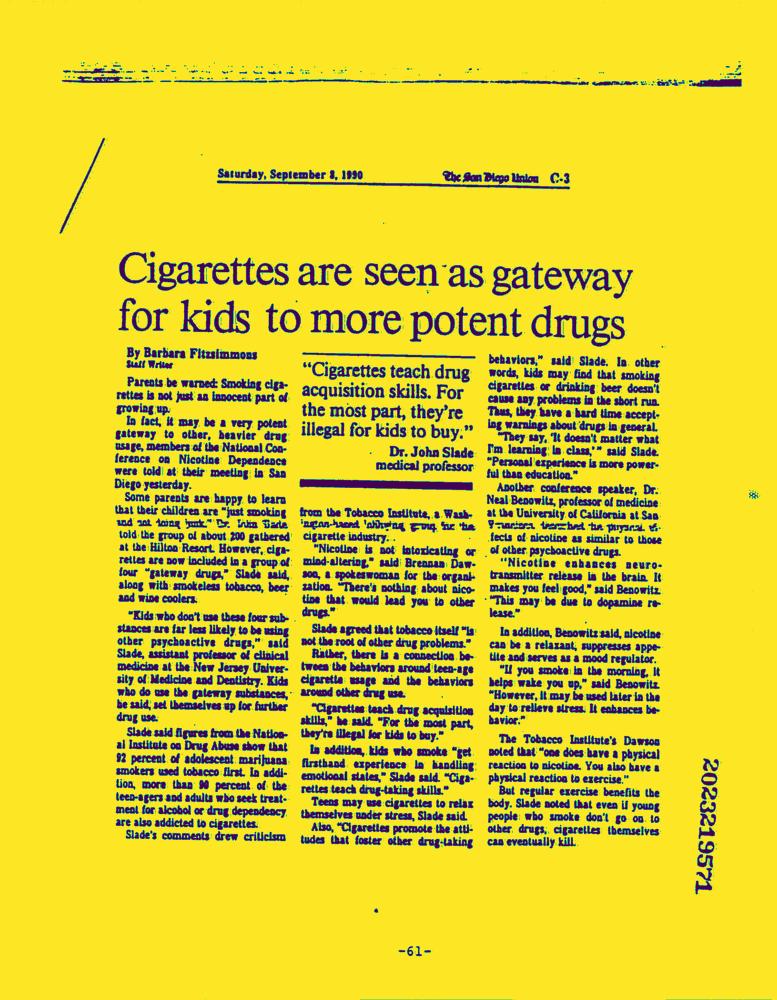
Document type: News-Article